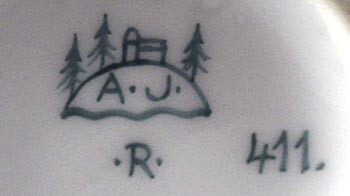
Signature of: alois jaroněk